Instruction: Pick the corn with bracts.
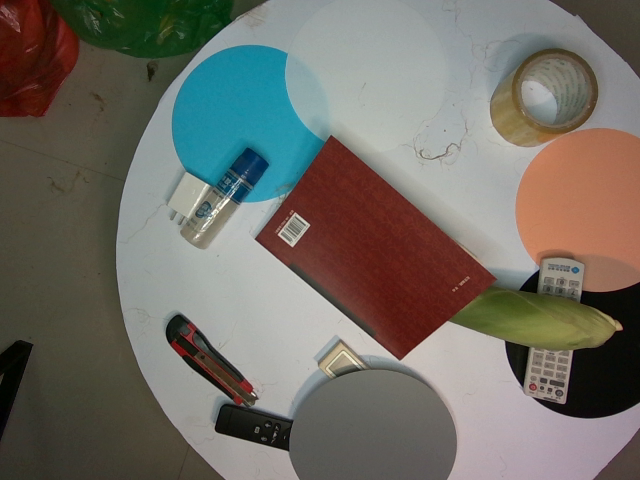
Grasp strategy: vertical